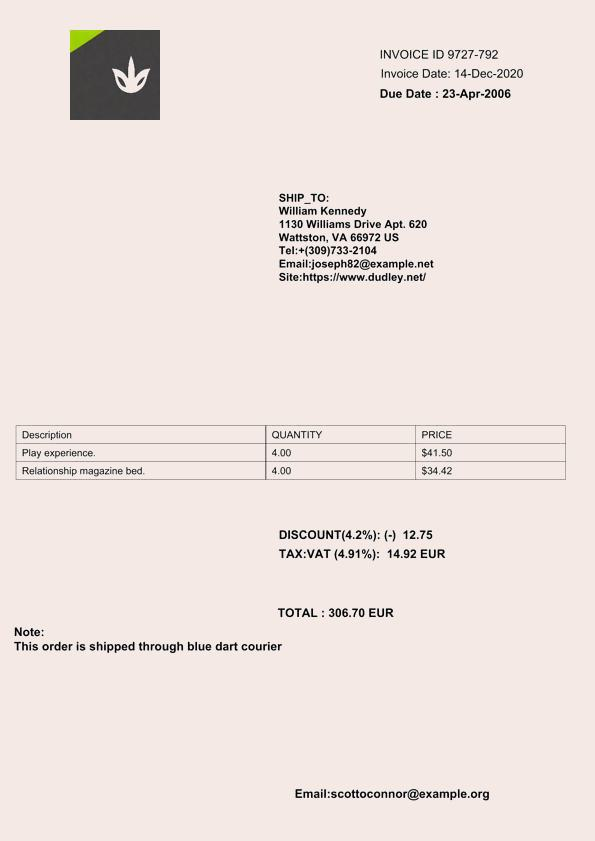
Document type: Invoice